Question: Talk about the condition:
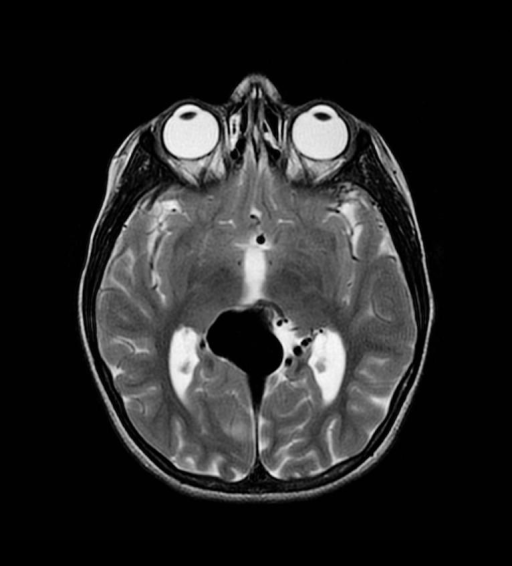
Answer: The disease is discussed as: The vein of Galen is a short but large diameter vein that drains the paired internal cerebral veins and the two basal veins of Rosenthal into the straight sinus. It is just posterior to the pineal gland, in the quadrigeminal plate cistern. This vein probably arises from remnants of the posterior median prosencephalic vein of Markowski.

By tradition, an aneurysmal enlargement of a midline venous structure in this location has been called a "Vein of Galen Aneurysm". However, the true origin of this dilated vascular structure is probably persistence of the anterior portion of the median prosencephalic vein (ProsV) of Markowski.  In many patients with this malformation, there is no "classic" vein of Galen; and, often, there is no straight sinus.  Instead, the dilated remnant of the ProsV drains into upward directed "falcine sinus".

These lesions most often result from vascular shunts developing between the early choroidal arteries and the deep or midline veins, during the  6th to 11th week of gestation. At this time in development, the brain is primarily supplied by multiple choroidal arteries, then - later - the circle of Willis.

These AV shunts persist, preventing involution of the anterior prosencephalic vein.  A persistent falcine vein is often present, that drains the ProsV into the straight sinus or superior sagittal sinus.

Vein Of Galen Malformation Symptoms, Signs
•  Childhood
» High Output Failure
» Persistent Ductus
» Hydrocephalus
» Cranial Bruit/Thrill
•  Adult
» Asymptomatic
» Pineal Symptoms

•  Vein Of Galen Malformation Types/Causes
» Parenchymal AVM (Shunt)
» Direct Fistulae To VOG
» Dural Fistula Draining into VOG
» Sinus Thrombosis (Intrauterine)
» Hypoplastic Straight Sinus

•  Hydrocephalus is very common in childhood
» Mechanical
  - Aqueductal Obstruction from compression of tectum
» Impaired CSF Resorption
  - Venous Hypertension

UoR Teaching File - http://www.urmc.rochester.edu/smd/Rad/neurocases/Neurocase06.htm